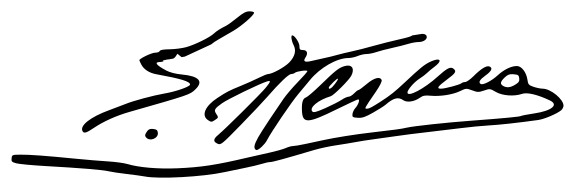
Signature of: enrique tierno galván